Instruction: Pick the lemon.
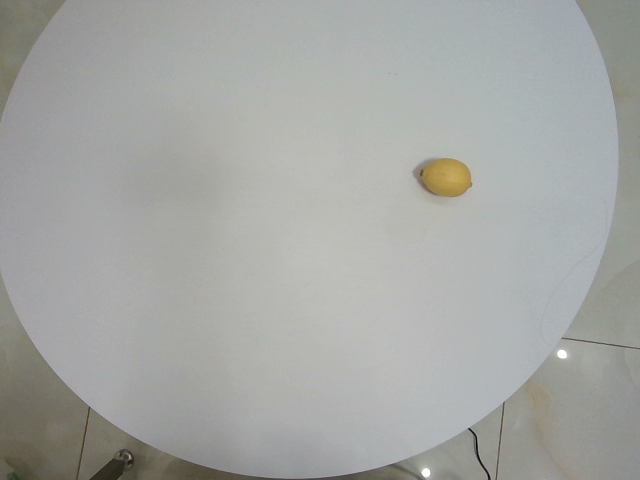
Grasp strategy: vertical